Question: What is the total amount of taxes owed as per the document?
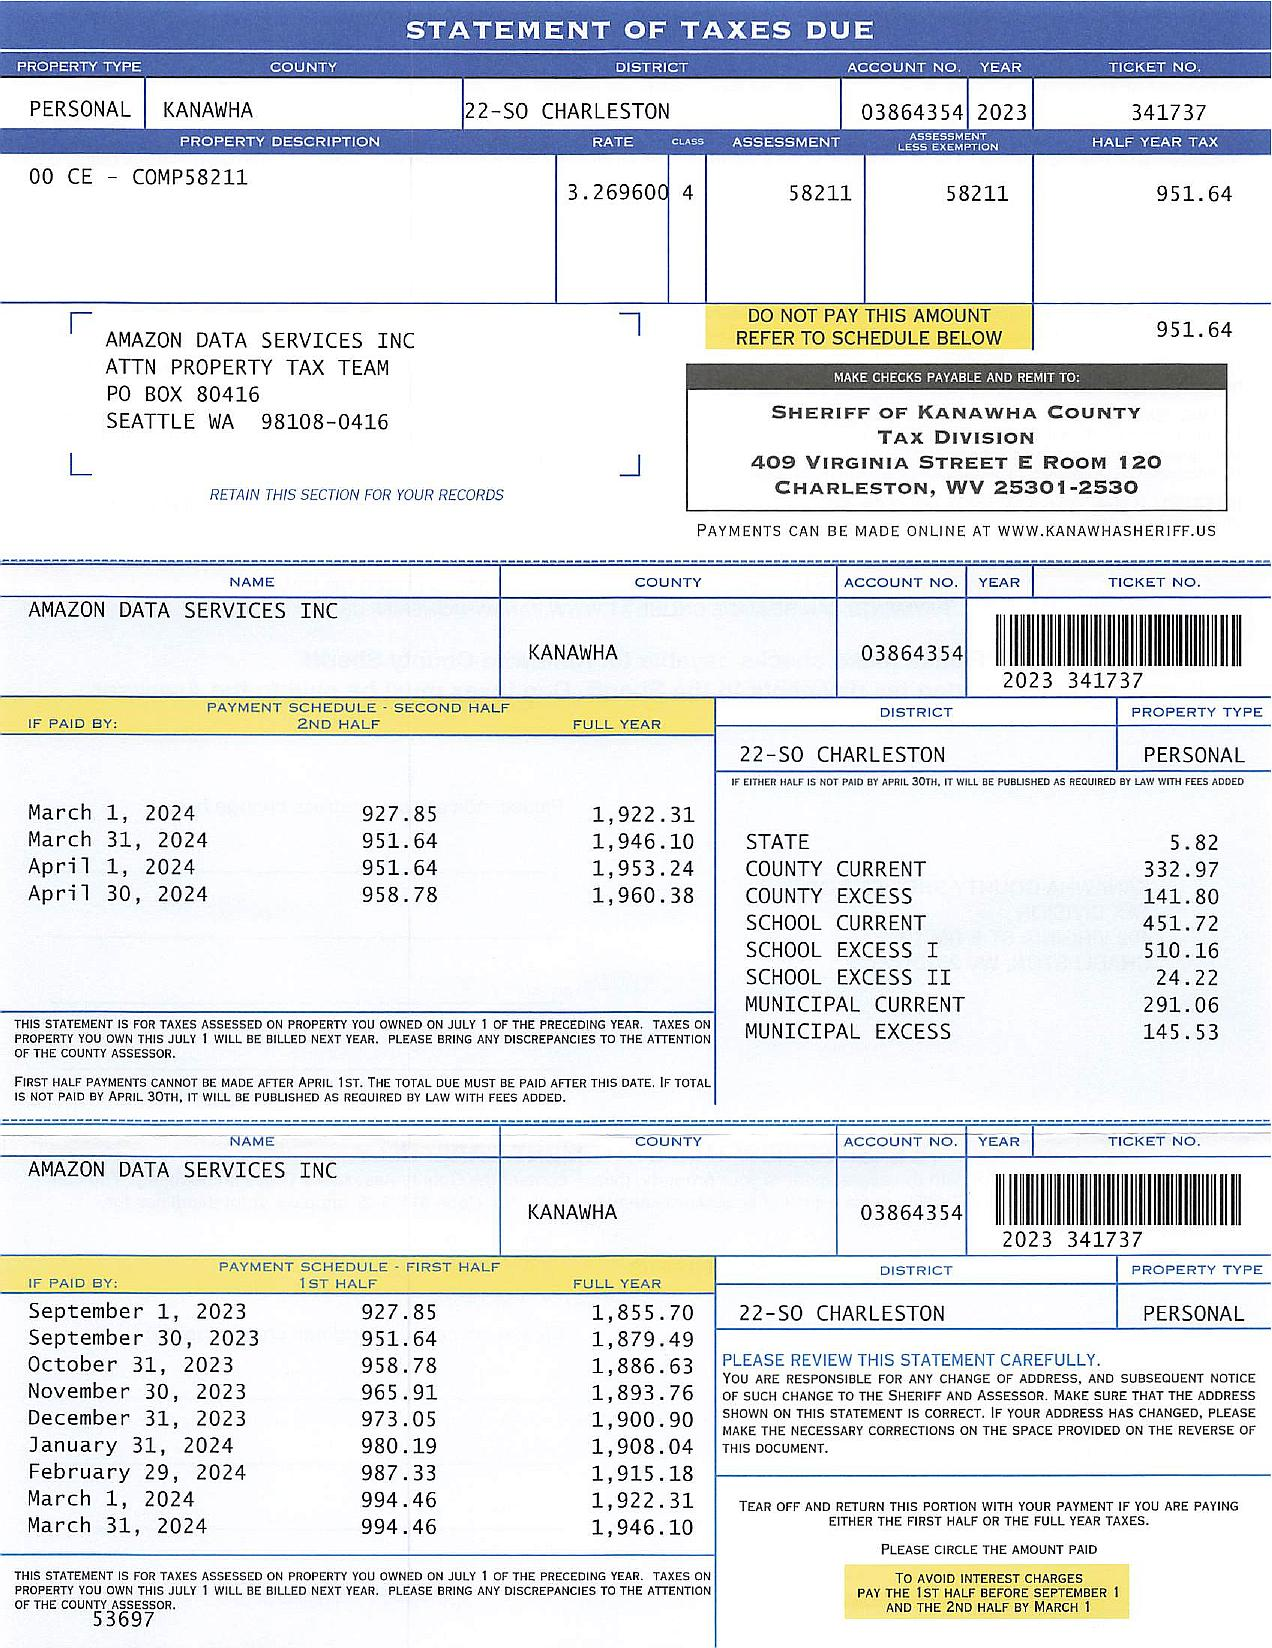
Answer: "1946.1"